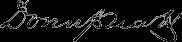
Signature of: donn piatt